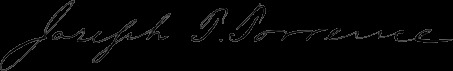
Signature of: joseph thatcher torrence